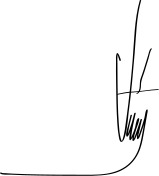
Signature of: hugo chávez